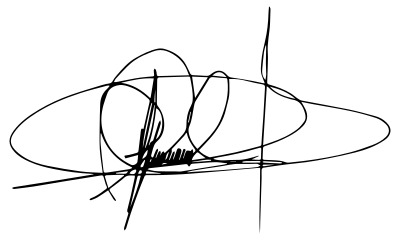
Signature of: agustín casanova